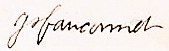
Signature of: guy pierre fauconnet